Question: Which state is mentioned in the document?
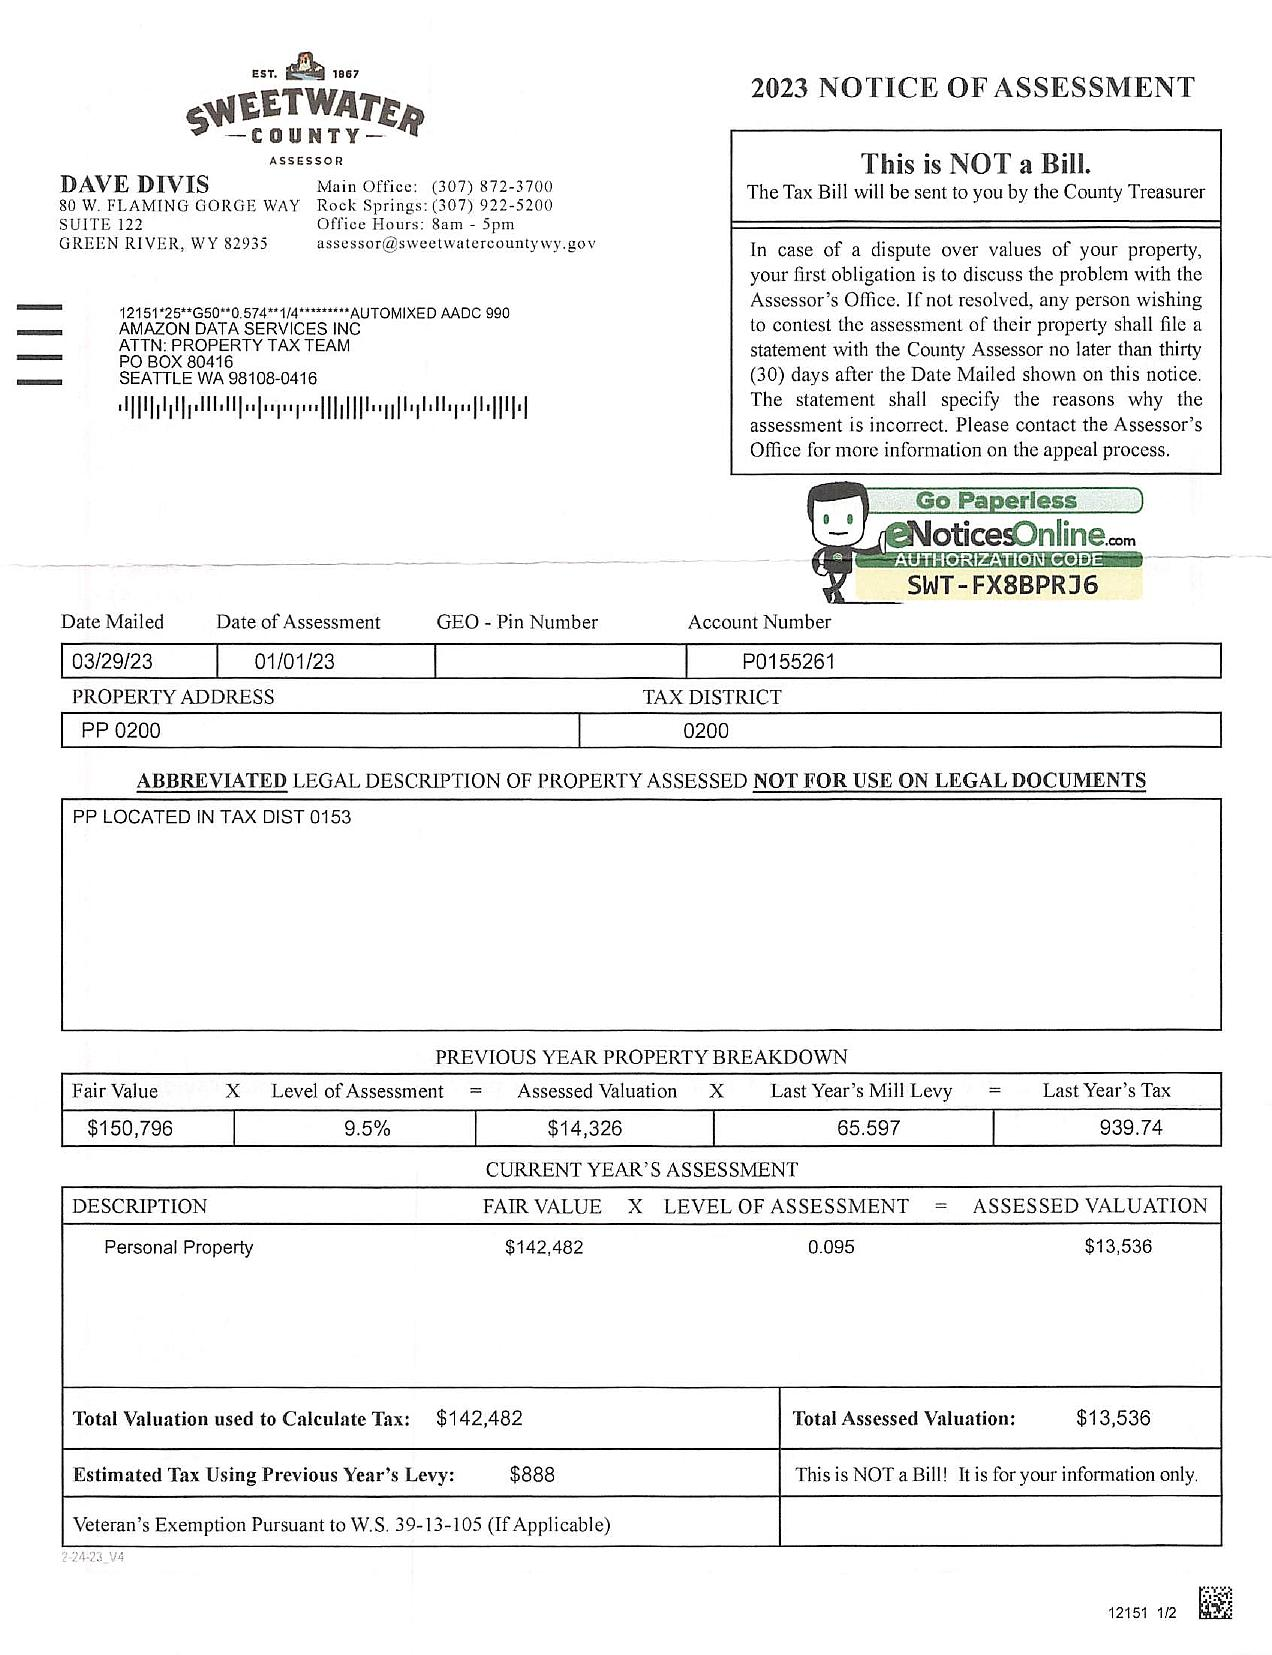
Answer: "WY"